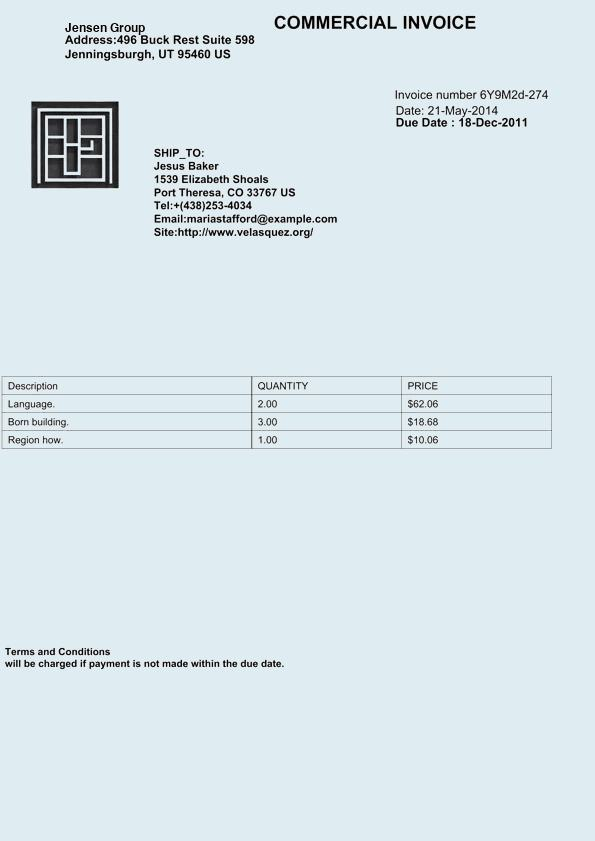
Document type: Invoice